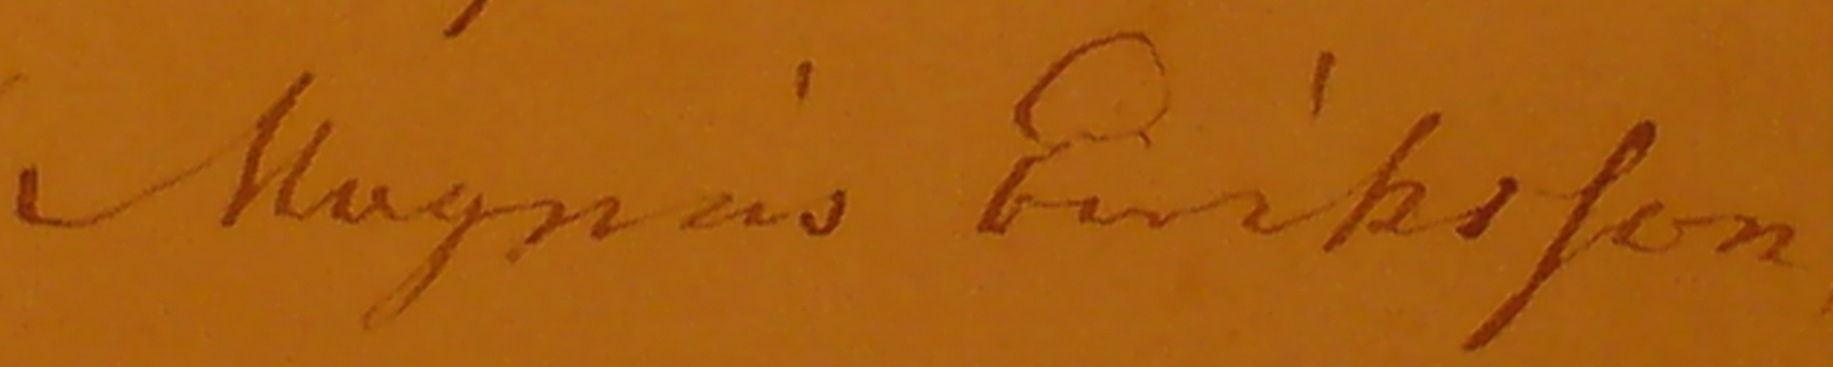
Signature of: magnús eiríksson